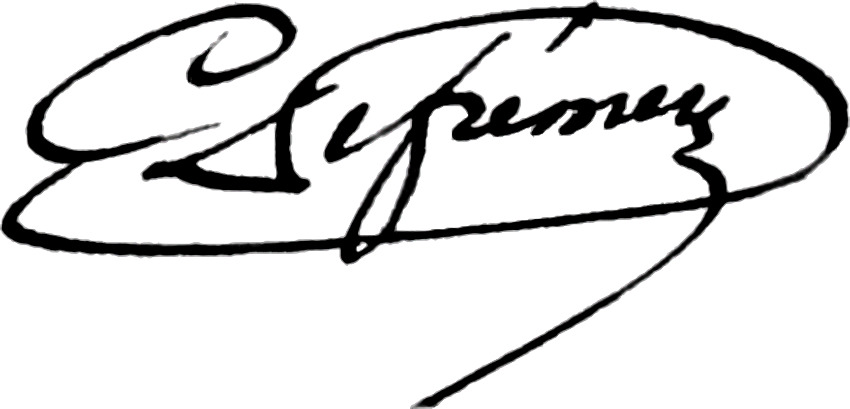
Signature of: charles defrémery